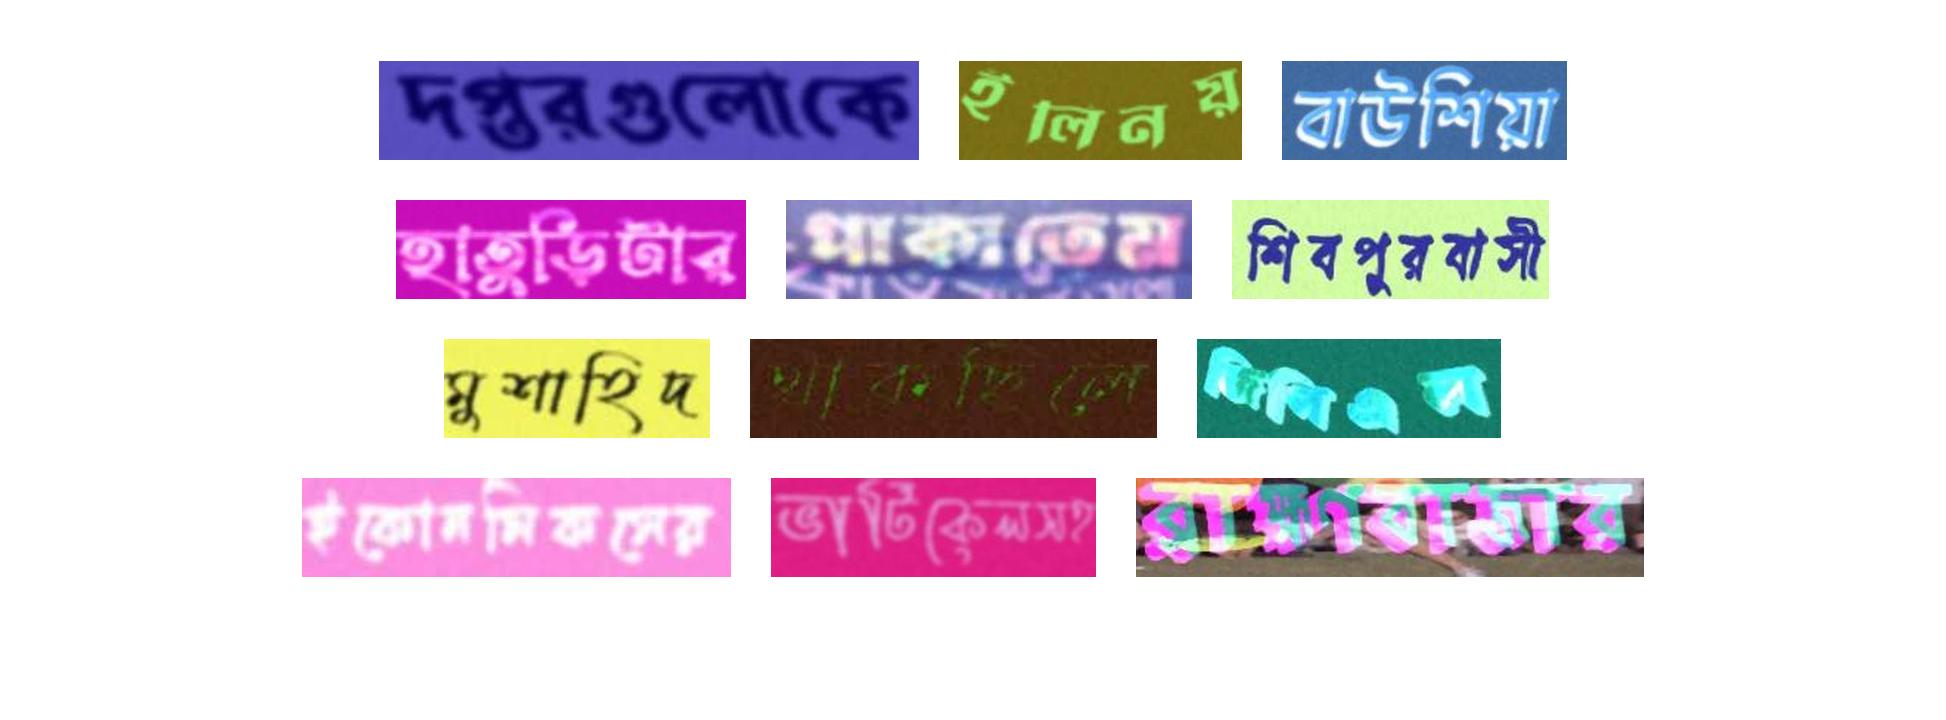
দপ্তরগুলোকে ইলিনয় বাউশিয়া
হাতুড়িটার পাকাতেম শিবপুরবাসী
মুশাহিদ থাকছিলে জিপিএল
ইকোনমিকসের ভার্টিকেলসহ ব্রাহ্মণবাজার